Question: What are the imaging findings?
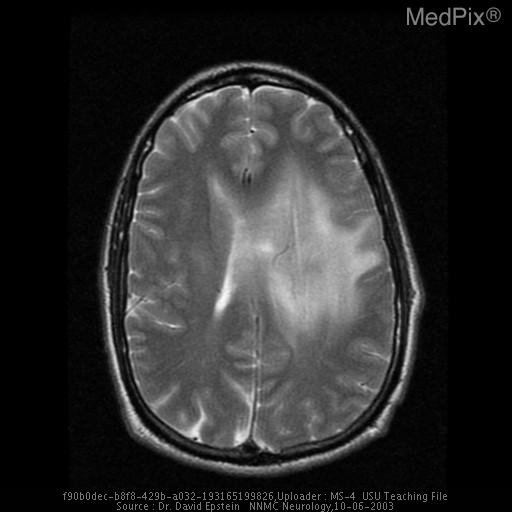
Answer: The imaging shows Solitary deep lesion with mild midline shift and patchy enhancement.  Abnormal white matter signal in the right hemisphere suggesting tumor extension across the corpus callosum. Increased white matter signal in left frontoparietal region with mild midline shift. Non enhancing fluid-like lesions are seen in the left parietal lobe.  There are areas of enhancement around these lesions on post gad images consistent with small vessel proliferation. Severe edema is present and some increased white matter signal in the right hemisphere may represent tumor extension across the corpus callosum..